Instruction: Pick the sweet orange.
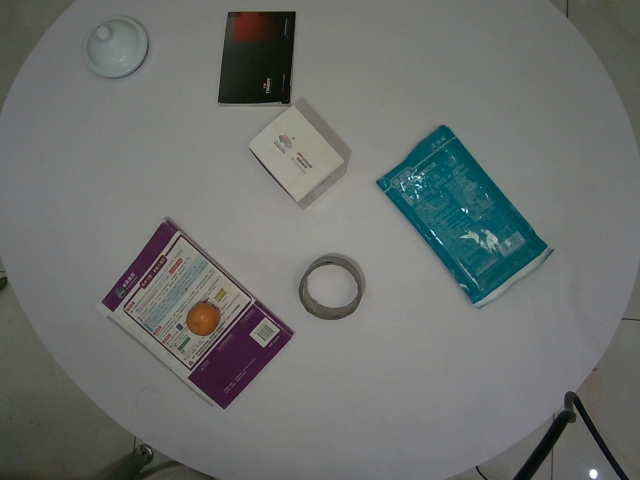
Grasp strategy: vertical